Question: What was observed in the imaging?
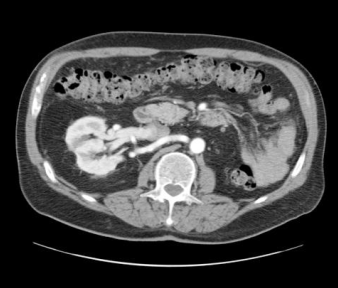
Answer: The imaging shows There is a lobular contour to the single right kidney with separate collecting systems which fuse proximally with congenital megaureter present distally. Note lobular contour to the single right kidney with separate collecting systems which fuse proximally with congenital megaureter present distally..